Question: What type of tax is indicated in the document, personal property or real estate?
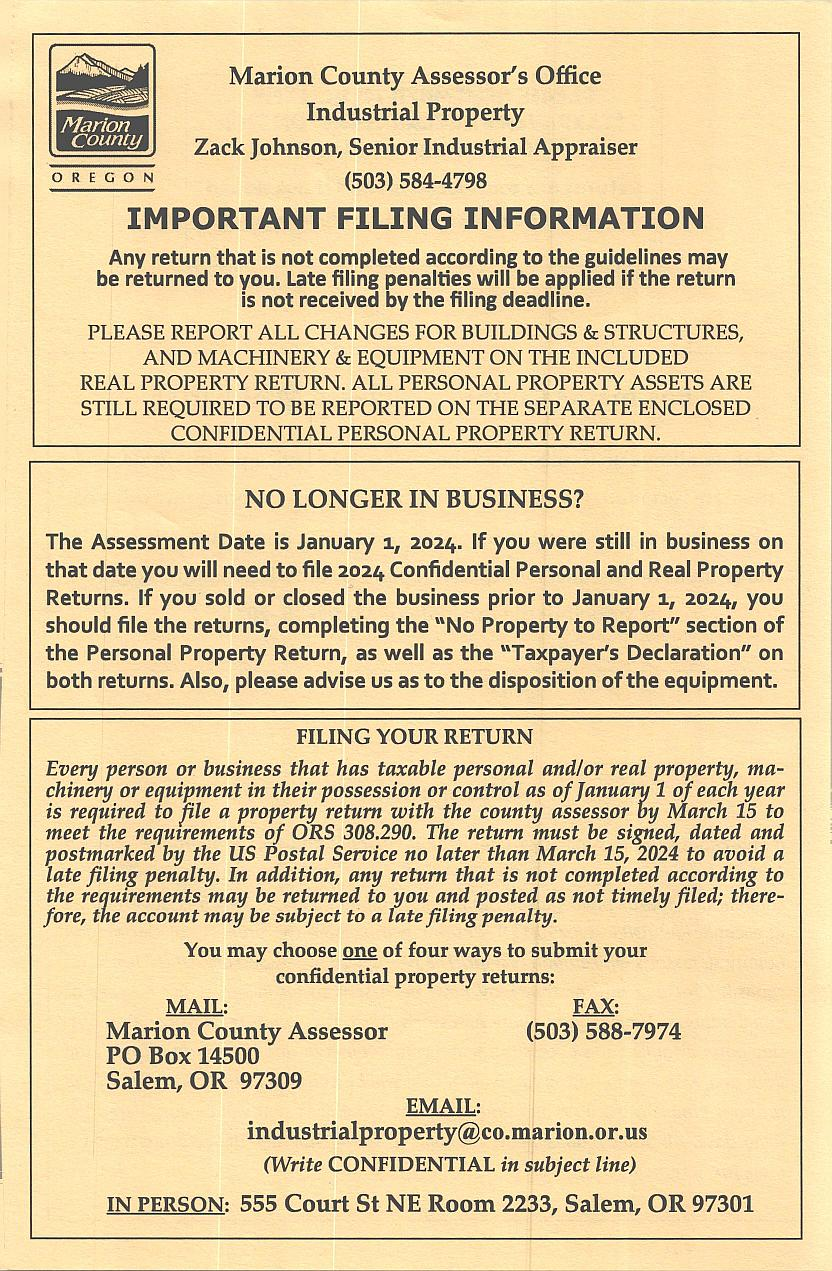
Answer: "Personal Property and Real Estate Tax"